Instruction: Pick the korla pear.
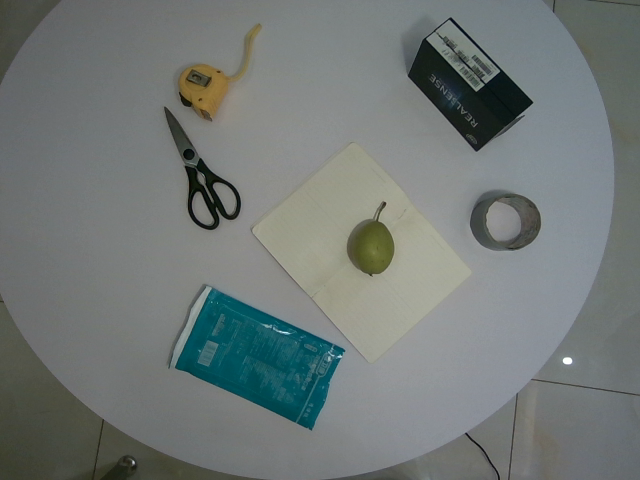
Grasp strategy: vertical